Question: What are the imaging findings?
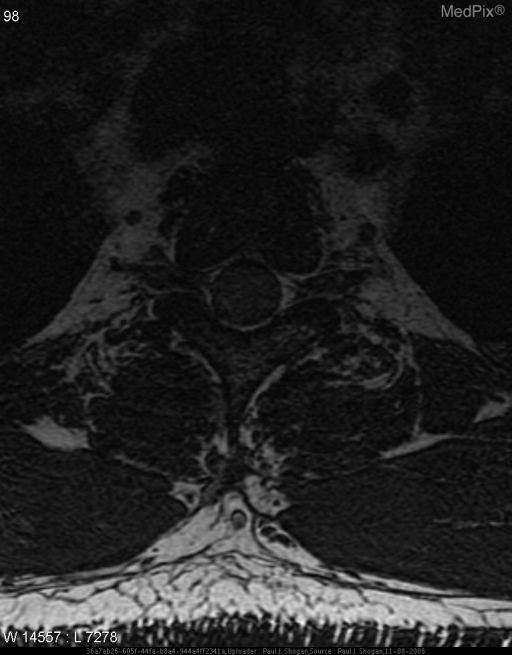
Answer: The imaging shows An intradural extramedullary mass is seen at the T2 level measuring 1.2 cm AP x 1.1 cm transverse x 1.7 cm craniocaudad. This mass causes mild compression and leftward shift of the spinal cord. Subtle hyperintense T2 signal abnormality is noted within the mass, and uniformly enhances following gadolinium DTPA. There is a no dural tail. The spinal cord is normal in signal. No neural foraminal extension is seen. An intradural extramedullary mass is seen at the T2 level measuring 1.2 cm AP x 1.1 cm transverse x 1.7 cm craniocaudad. This mass causes mild compression and leftward shift of the spinal cord. Subtle hyperintense T2 signal abnormality is noted within the mass, and uniformly enhances following gadolinium DTPA. There is a no dural tail. The spinal cord is normal in signal. No neural foraminal extension is seen..